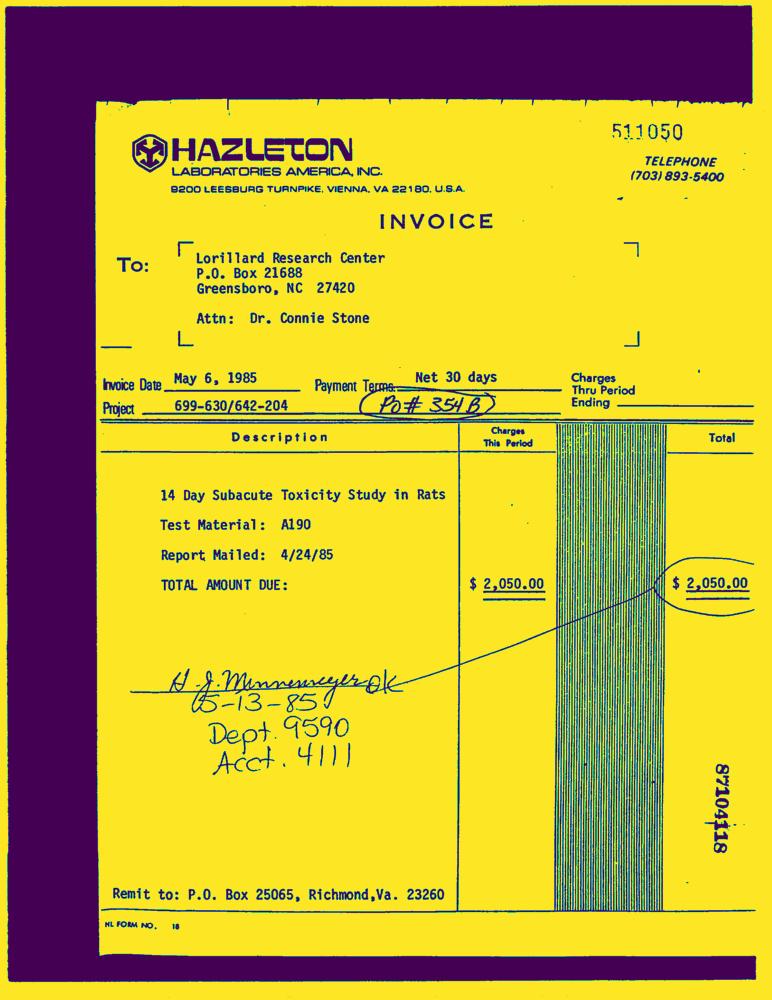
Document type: Invoice-Doc